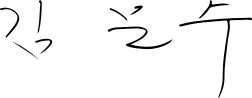
Signature of: kim moon soo